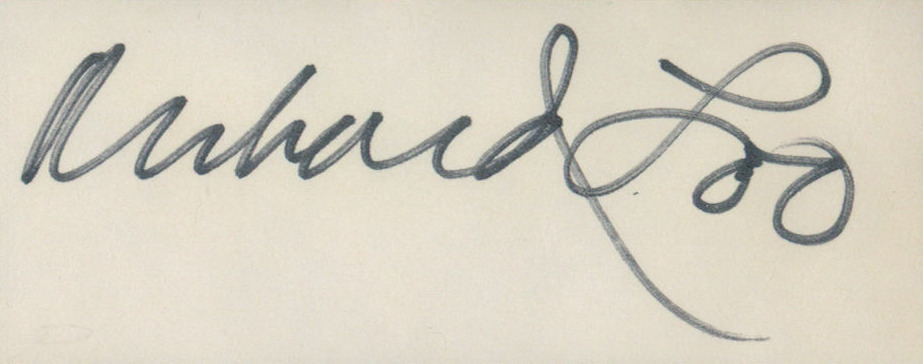
Signature of: richard loo